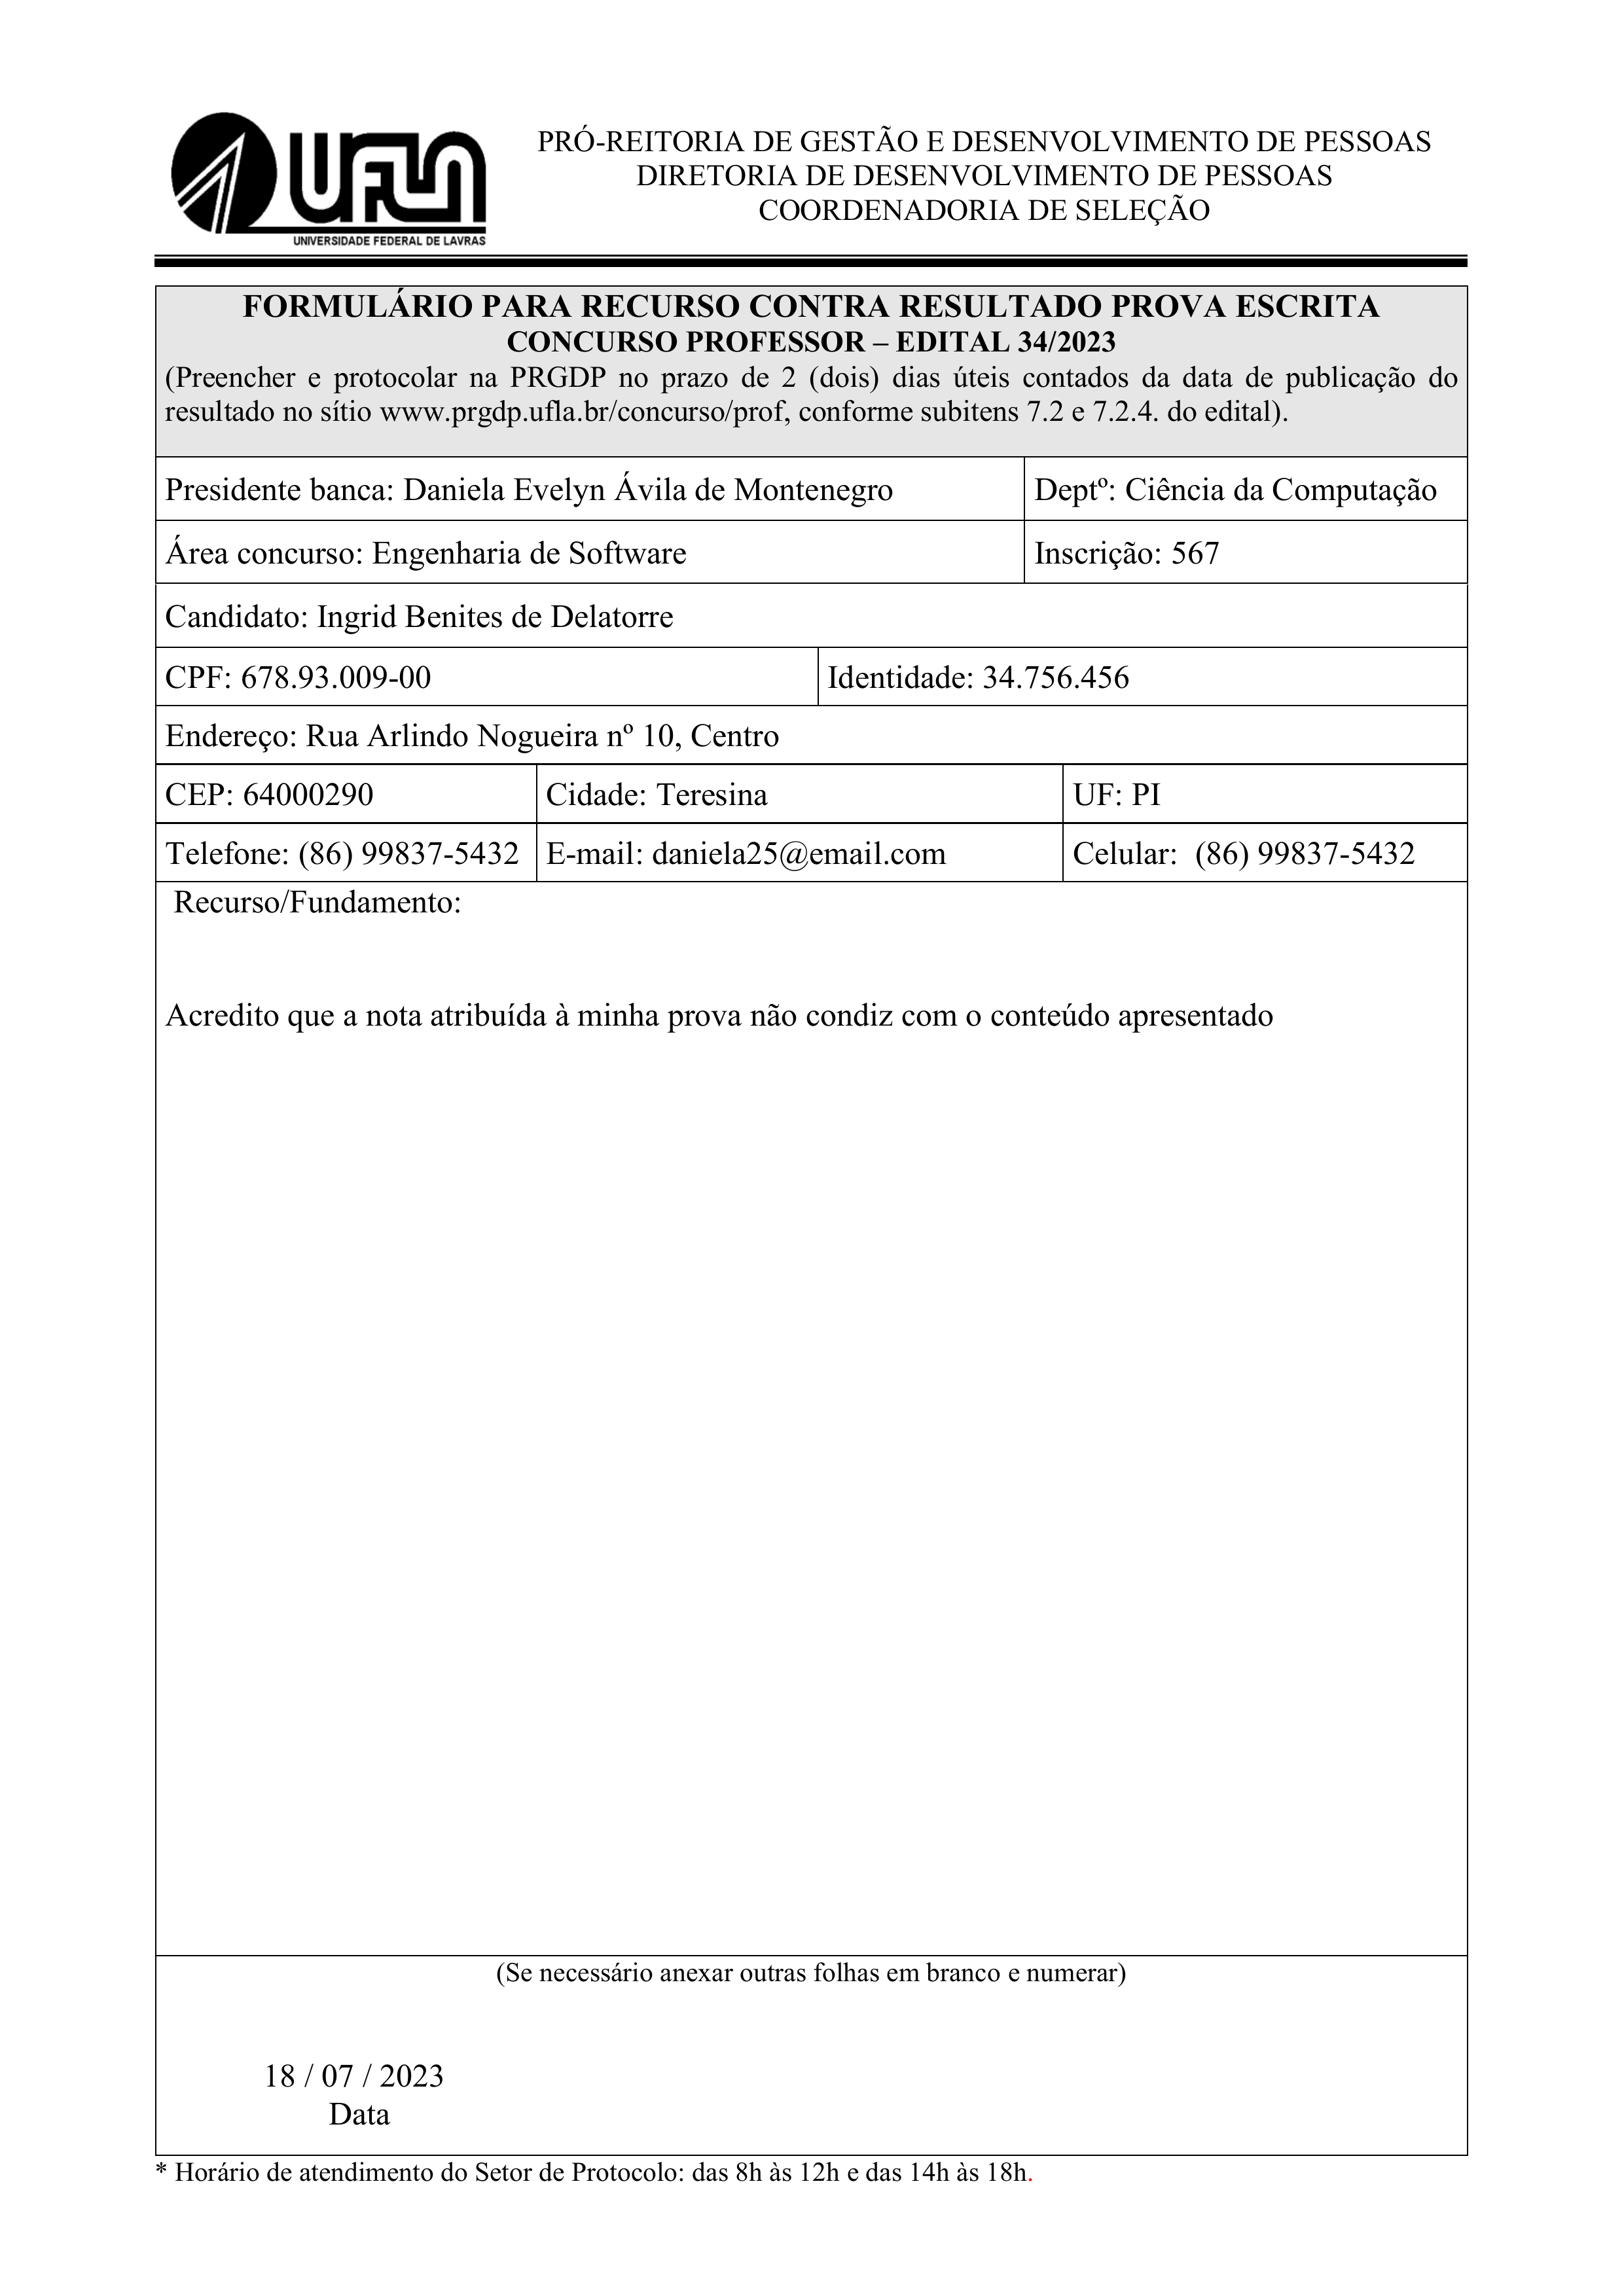
PRÓ-REITORIA DE GESTÃO E DESENVOLVIMENTO DE PESSOAS
UFLA
DIRETORIA DE DESENVOLVIMENTO DE PESSOAS
COORDENADORIA DE SELEÇÃO
UNIVERSIDADE FEDERAL DE LAVRAS
FORMULARIO PARA RECURSO CONTRA RESULTADO PROVA ESCRITA CONCURSO PROFESSOR — EDITAL 34/2023
(Preencher e protocolar na PRGDP no prazo de 2 (dois) dias úteis contados da data de publicação do resultado no sitio www.prgdp.ufla.br/concurso/prof, conforme subitens 7.2 e 7.2.4. do edital).
Presidente banca:
Daniela Evelyn Ávila de Montenegro
Deptº:
Ciência da Computação
Inscrição:
567
Área concurso:
Engenharia de Software
Candidato:
Ingrid Benites de Delatorre
Identidade:
34.756.456
CPF:
678.93.009-00
Endereço:
Rua Arlindo Nogueira nº 10, Centro
Cidade:
Teresina
CEP:
64000290
UF:
PI
Telefone:
(86) 99837-5432
E-mail:
daniela25@email.com
Celular:
(86) 99837-5432
Recurso/Fundamento:
Acredito que a nota atribuída à minha prova não condiz com o conteúdo apresentado
(Se necessário anexar outras folhas em branco e numerar)
Data
18/07/2023
* Horario de atendimento do Setor de Protocolo: das 8h às 12h e das 14h às 18h.